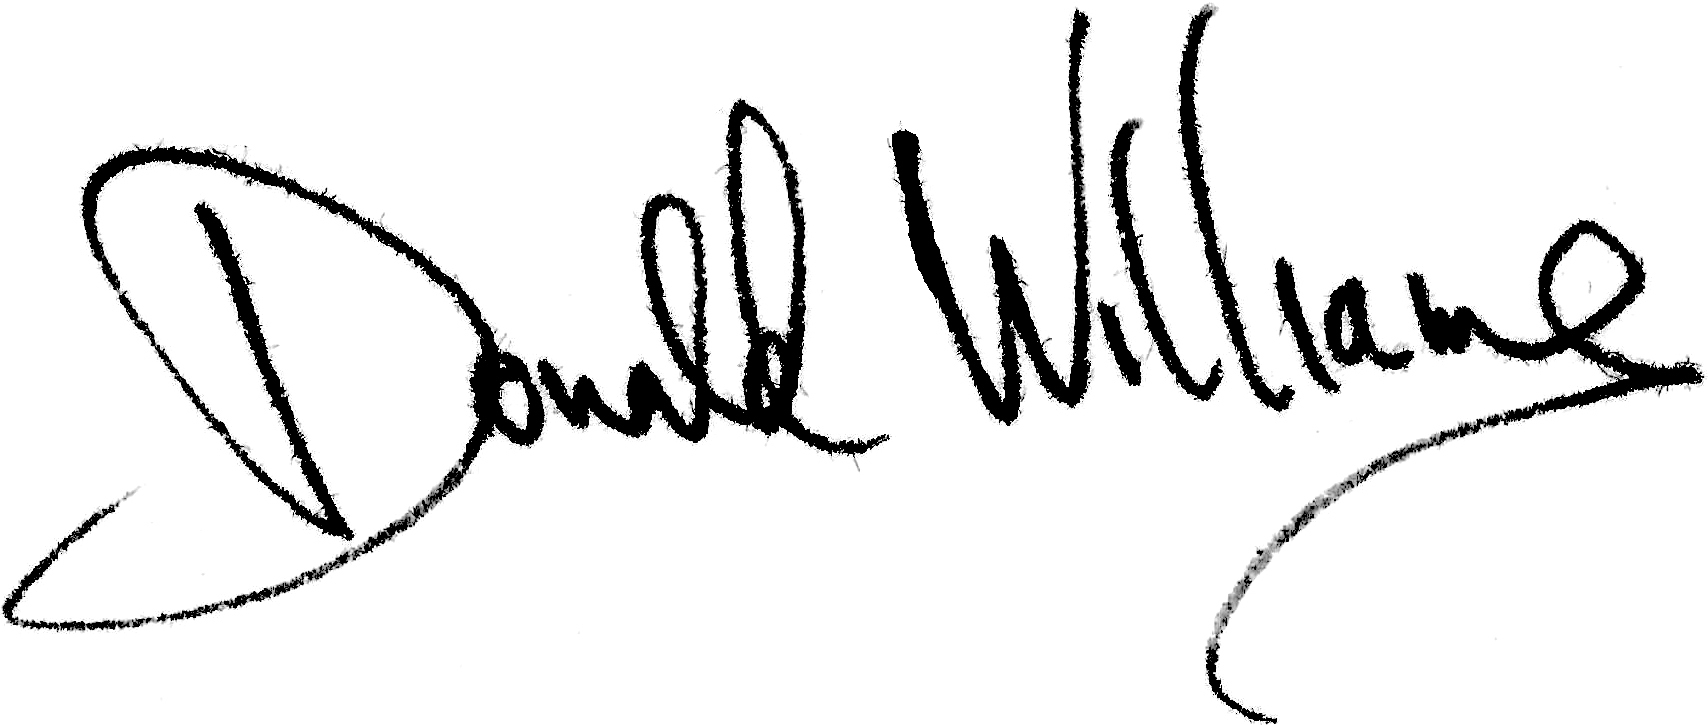
Signature of: d c williams